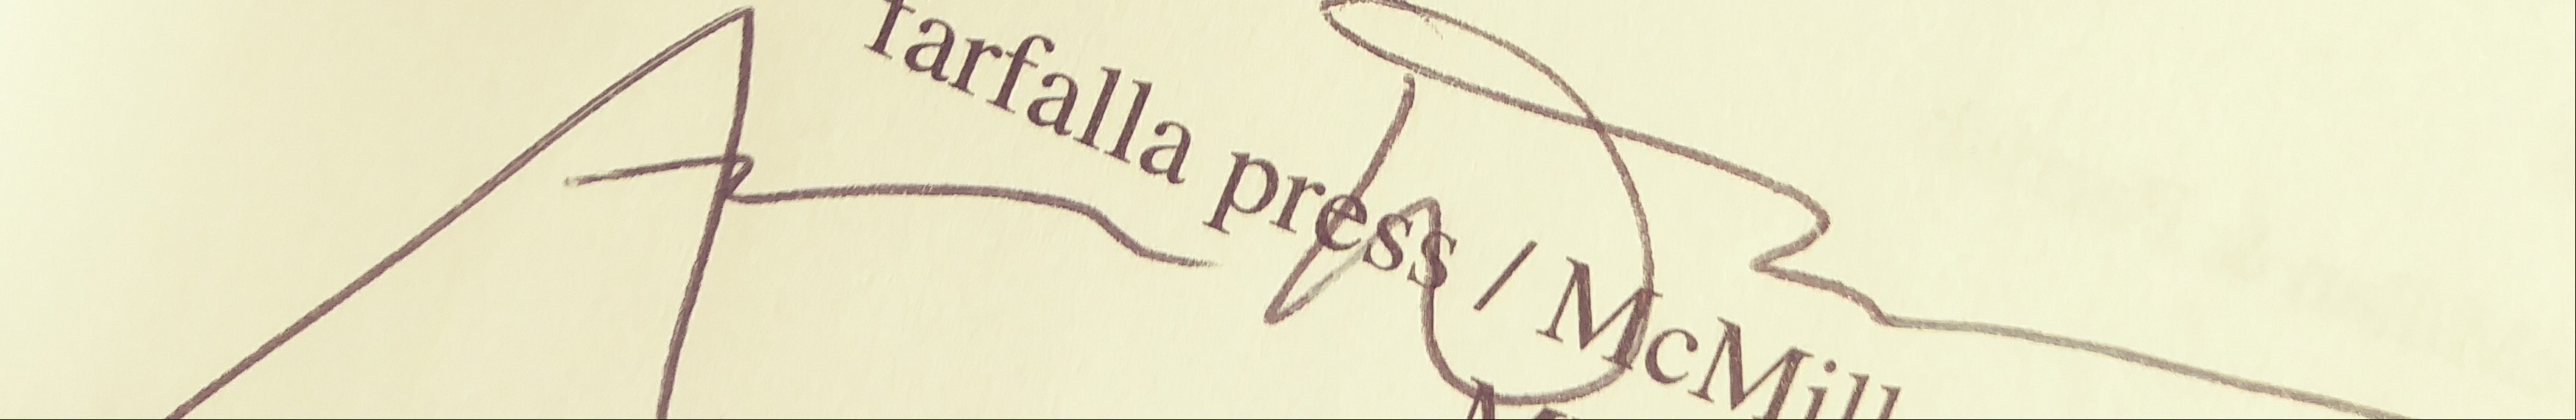
Signature of: anne waldman